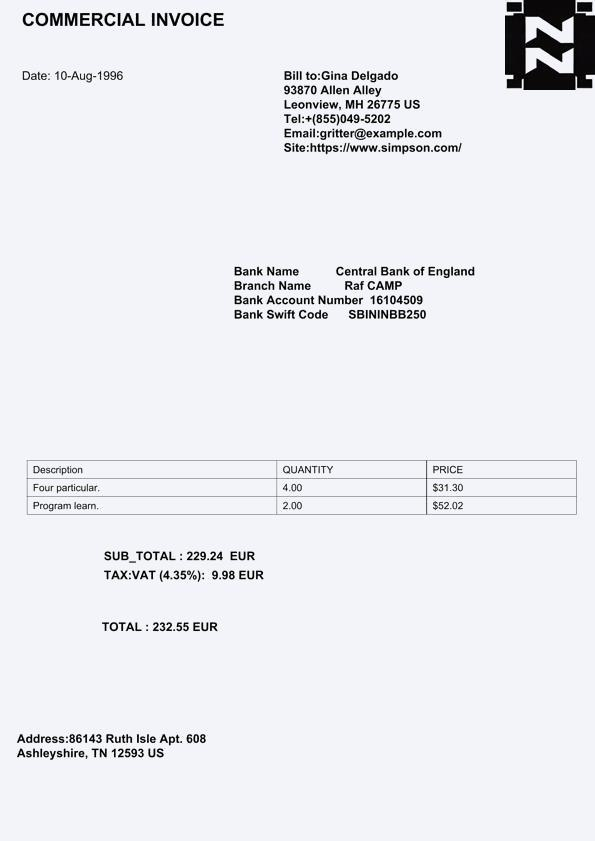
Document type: Invoice